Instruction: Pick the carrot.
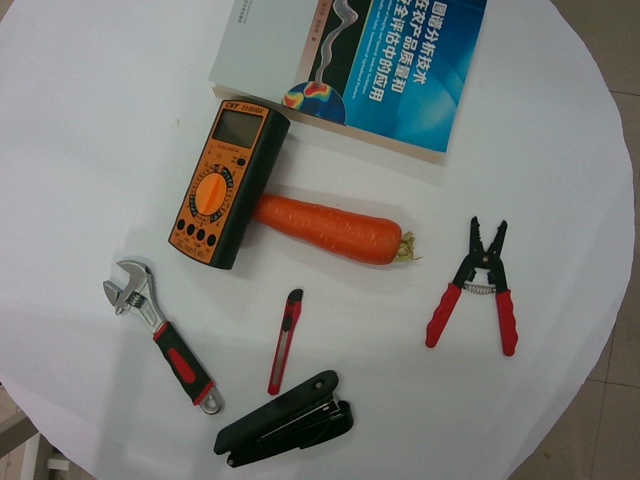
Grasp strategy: vertical